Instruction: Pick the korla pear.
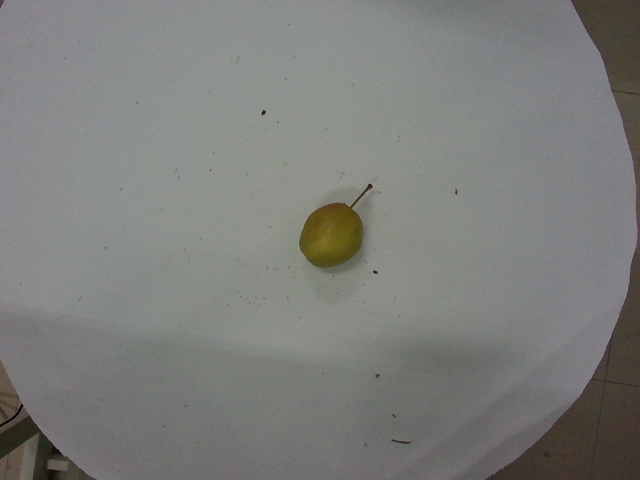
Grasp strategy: vertical